Question: How is the history relevant to the case?
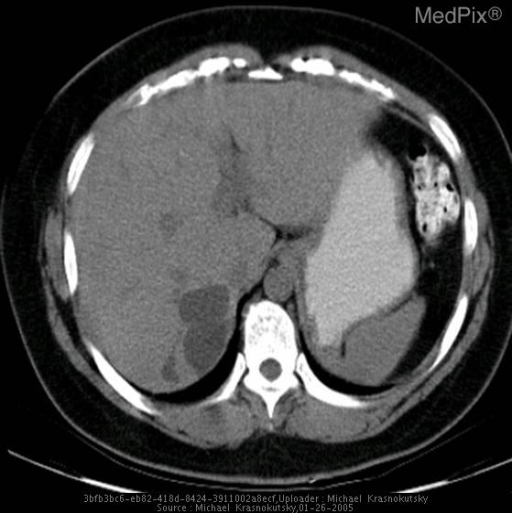
Answer: The patient's history of 41 year old samoan woman presented with recurrent bouts of pancreatitis. is key in understanding the case.